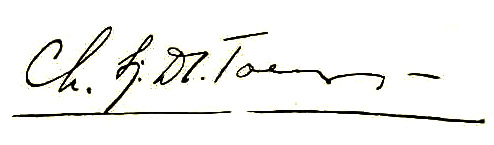
Signature of: chailan syamsu